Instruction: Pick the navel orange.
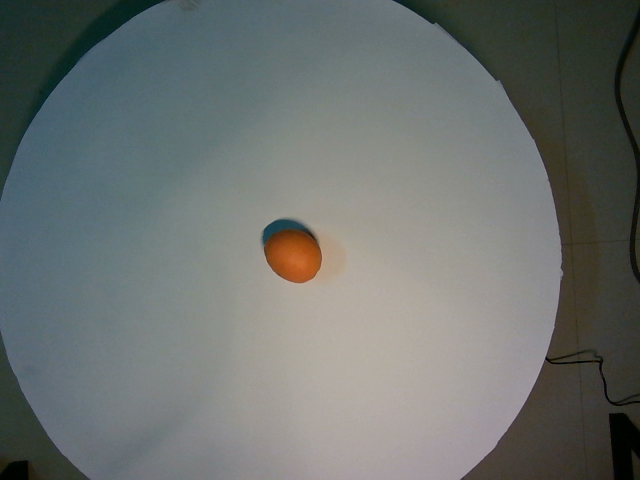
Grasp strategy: vertical